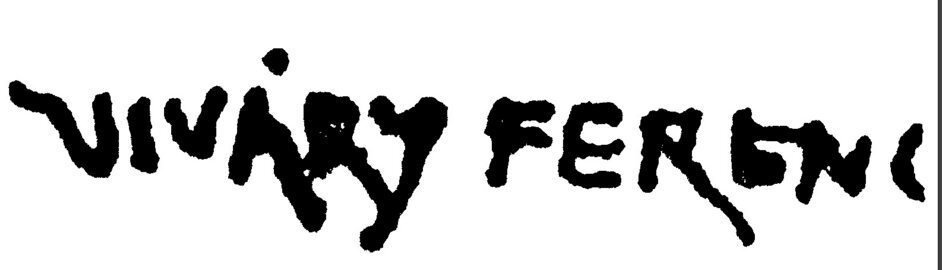
Signature of: ferenc ujváry